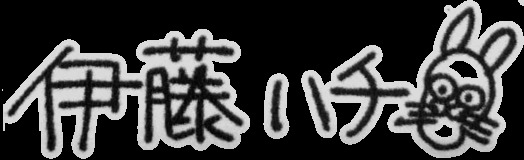
Signature of: hachi itō